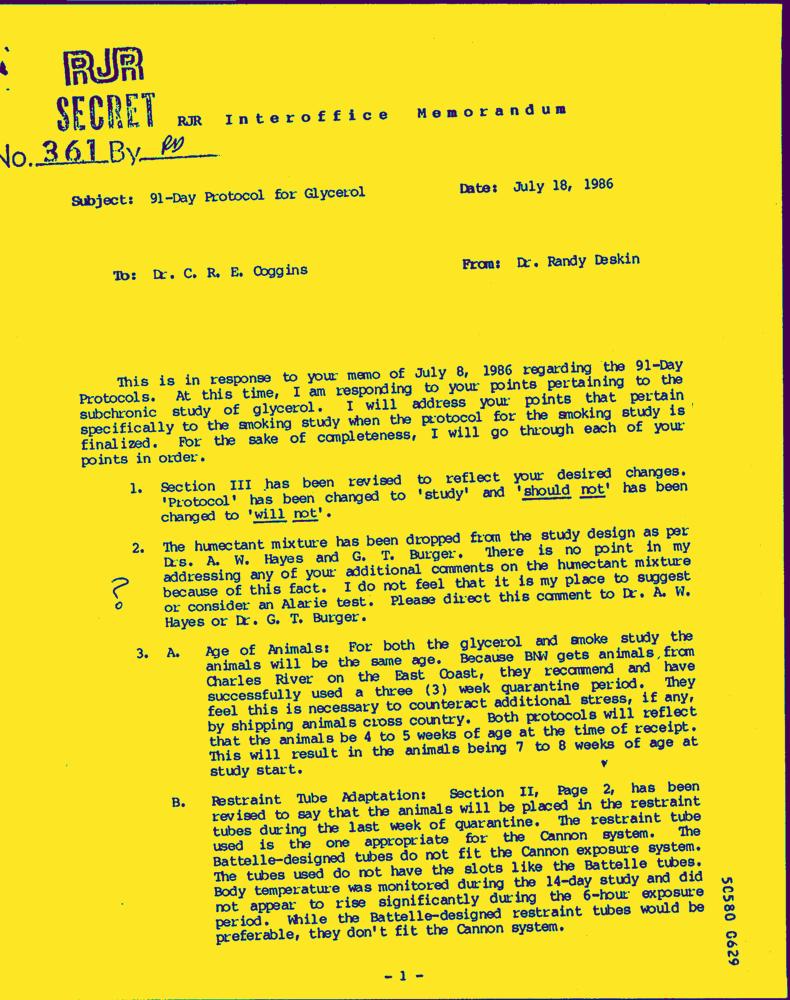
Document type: Letter-Doc